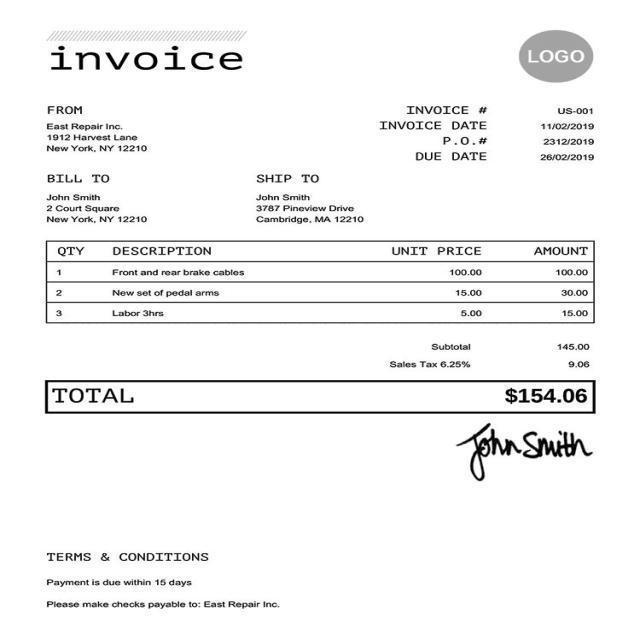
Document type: Invoice